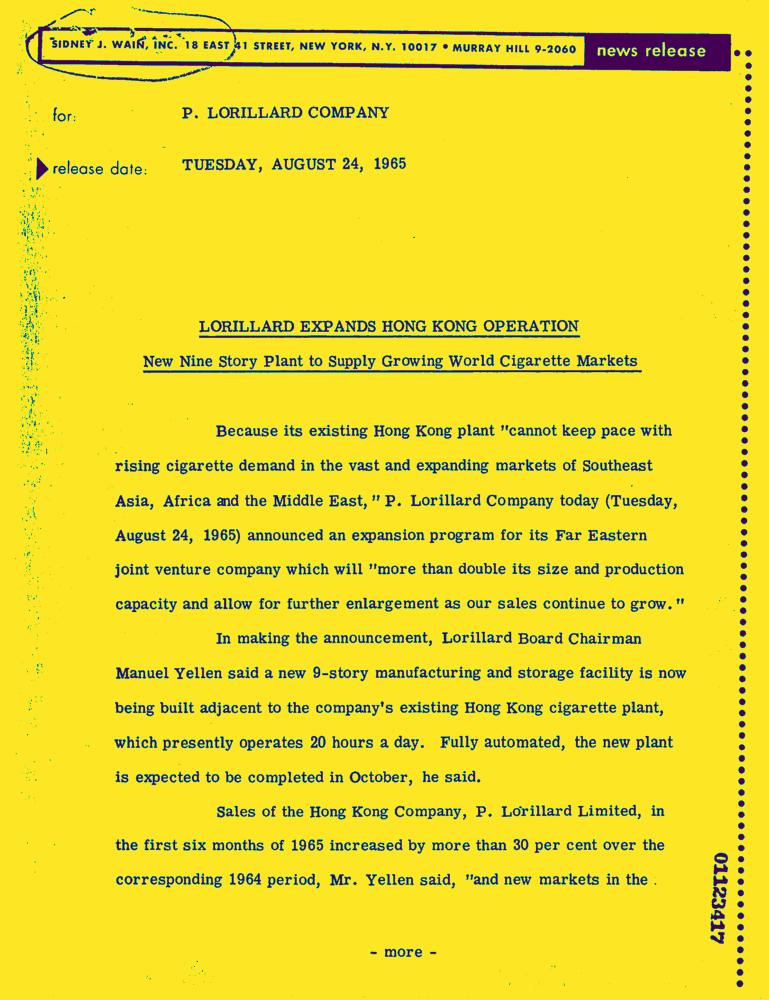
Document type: News-Article